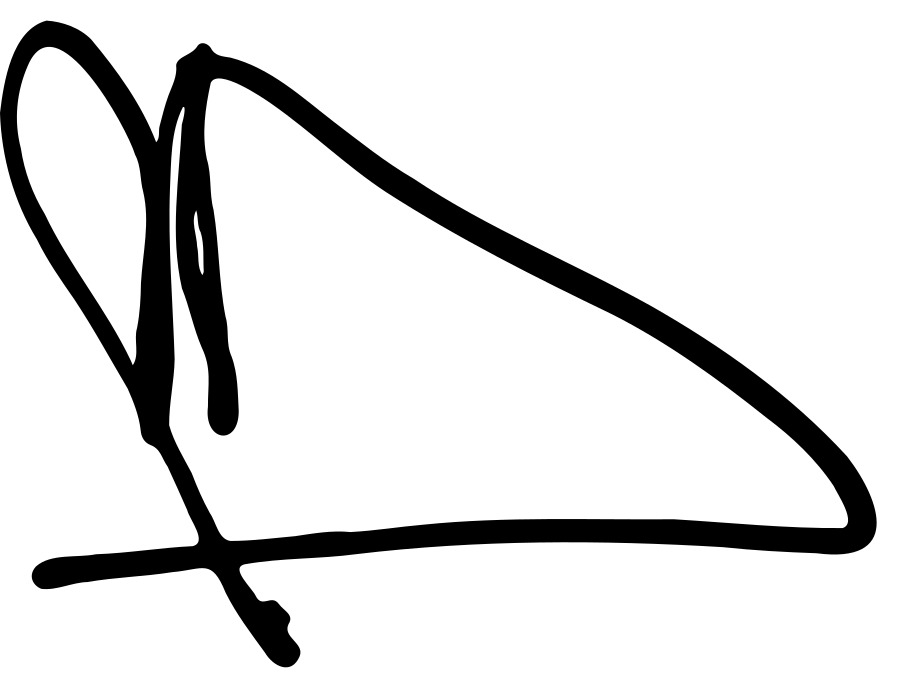
Signature of: alberto fujimori